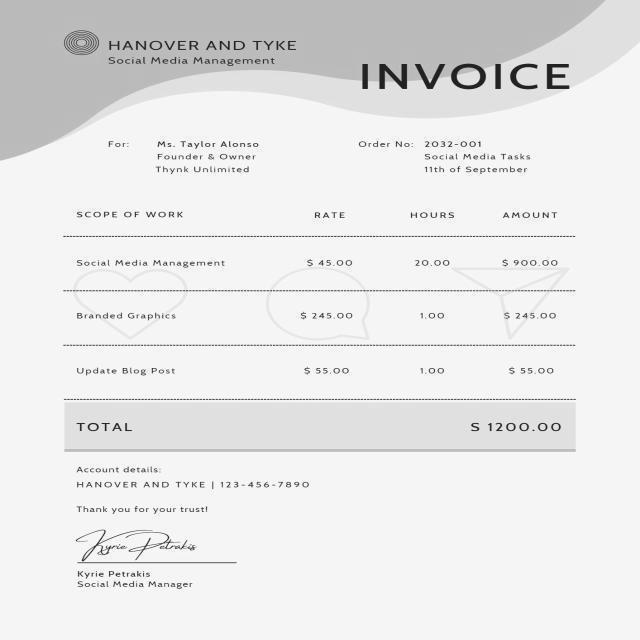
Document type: Invoice